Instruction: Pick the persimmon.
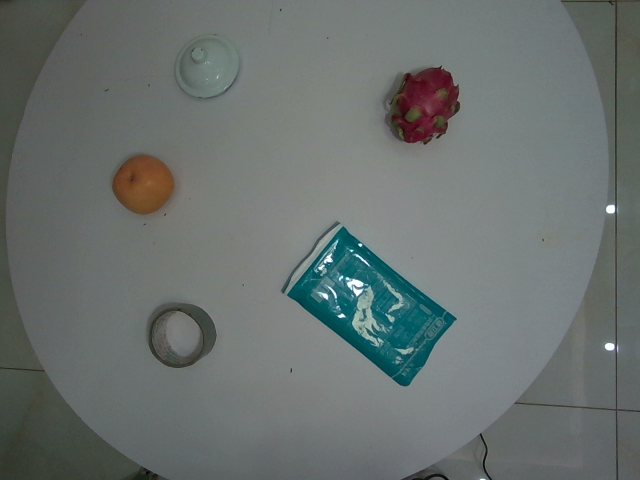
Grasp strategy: vertical